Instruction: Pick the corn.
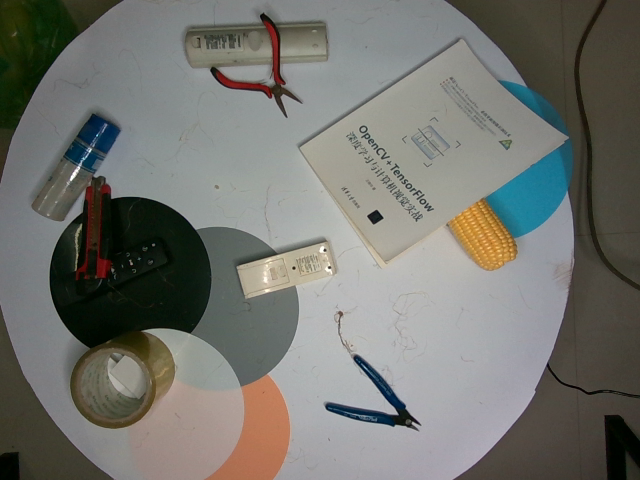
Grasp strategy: vertical